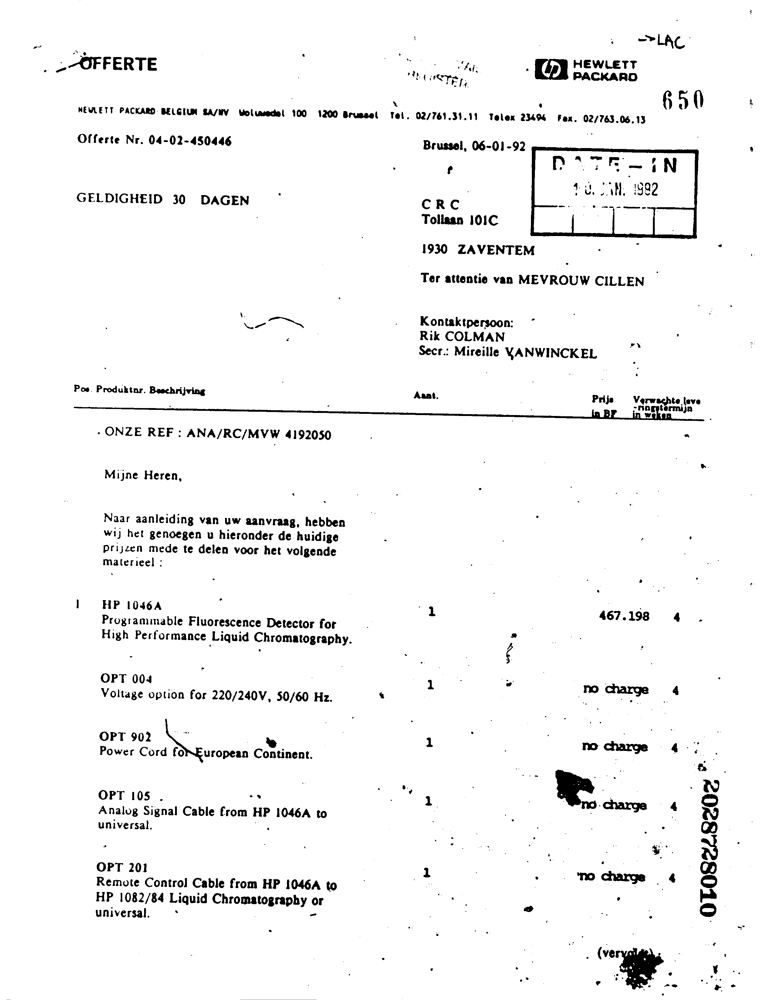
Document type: Invoice